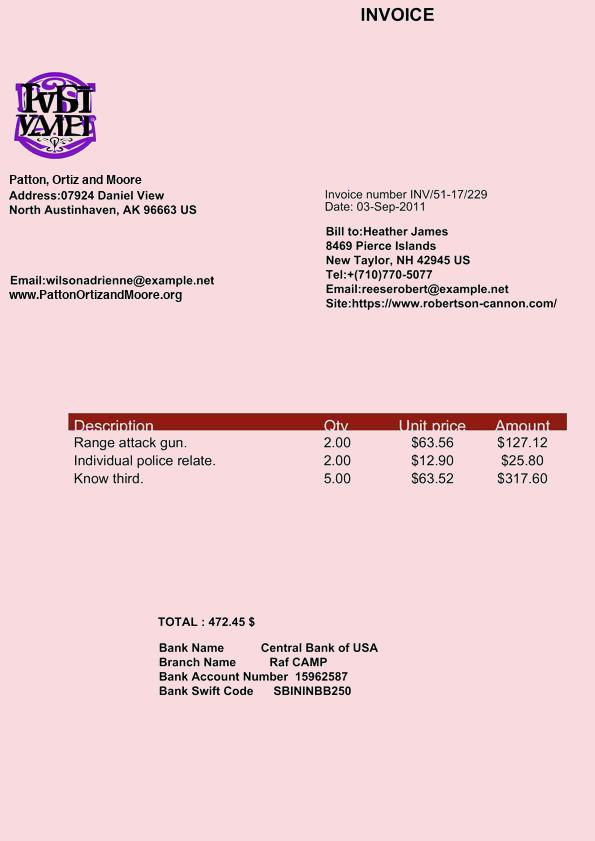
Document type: Invoice